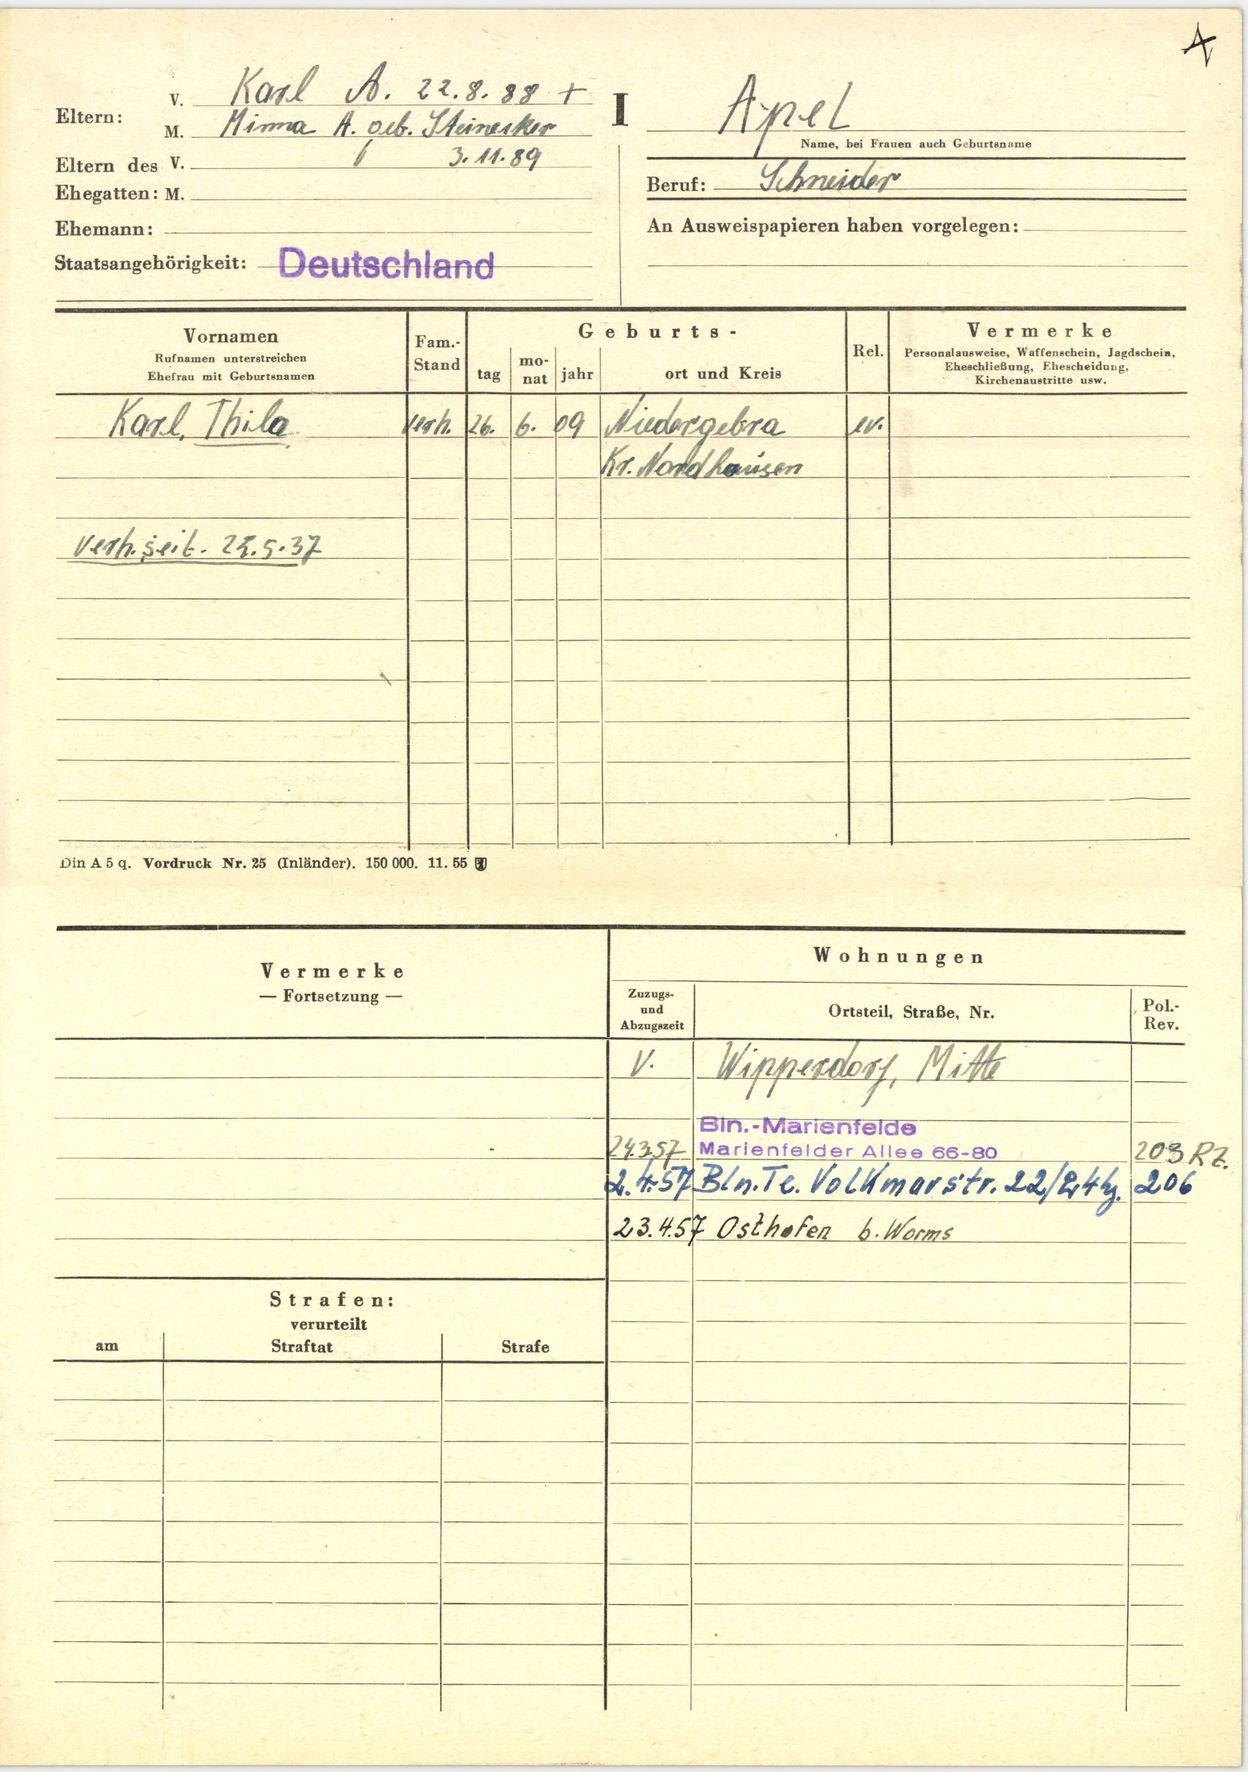
Apel